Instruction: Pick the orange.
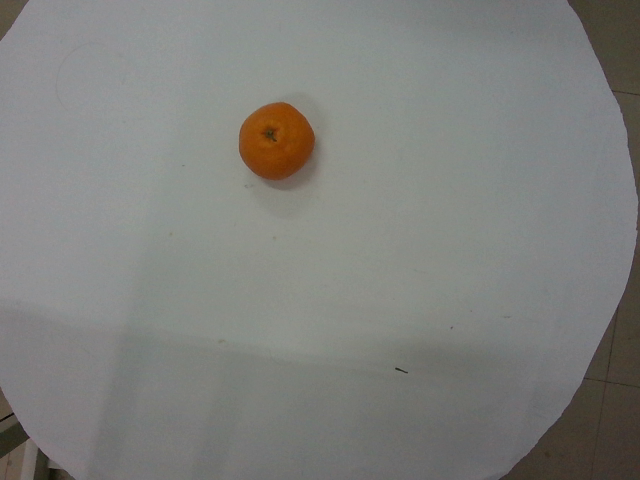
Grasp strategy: vertical